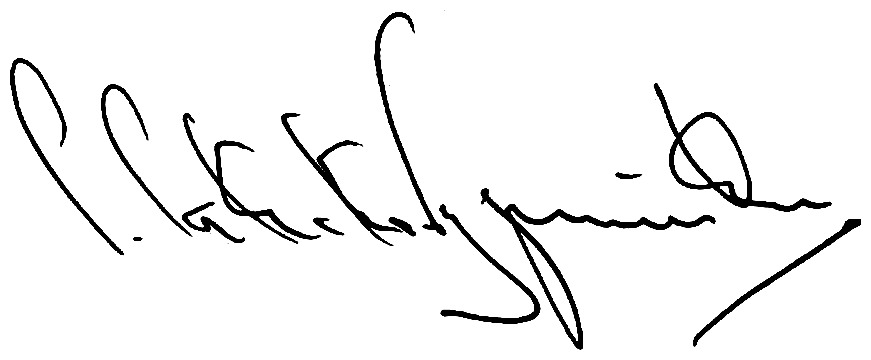
Signature of: simeon ii of bulgaria